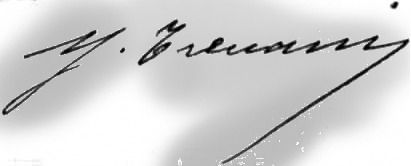
Signature of: giovanni treccani